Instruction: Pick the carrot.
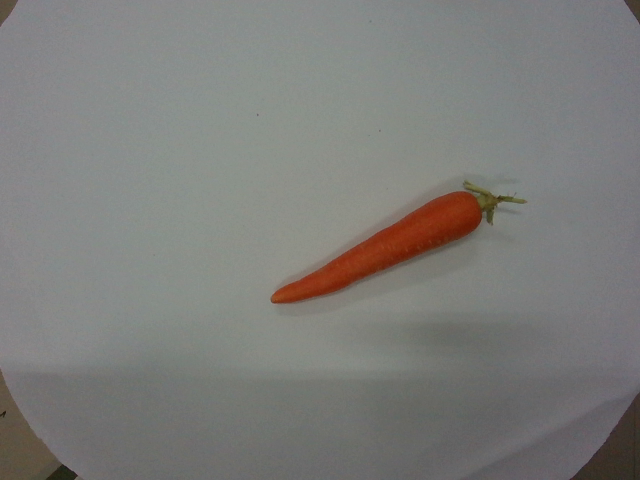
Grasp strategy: vertical